Question: Talk about the condition:
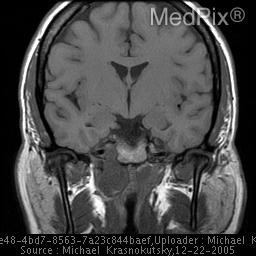
Answer: The disease is discussed as: There are a few diagnoses that must be considered when presented with a mass lesion at the base of the skull in the clival/petrous  region.  The classic differential diagnosis of the more common entities in this location includes:
» chordoma
» chondrosarcoma
» metastatic disease (predominantly due to direct spread from nasopharynx)
» multiple myeloma (plasmacytoma when solitary lesion)
» cholesteatoma

» Chordoma - is more likely to be midline centered in clivus (low T1, high T2, enhancing)
» Chondrosarcoma - is more likely to be off midline centered in the petro-occipital fissure that harbors chondroid cells along its cartilagenous surface. (low T1, high T2, may have hypointense foci representing chondroid matrix, enhancing)
» Metastatic tumor - destructive lesion, either direct extension from a nasopharynx or known remote primary tumor. (MRI variable depending on a primary, enhancing)
» Plasmacytoma - clival or peri-clival, over 50% of patient have additional lesions and carry diagnosis of multiple myeloma (low T1 and T2, enhancing)
» Cholesteatoma - usually smooth petrous apex lesion without enhancement.